Question: Which state is mentioned in the document?
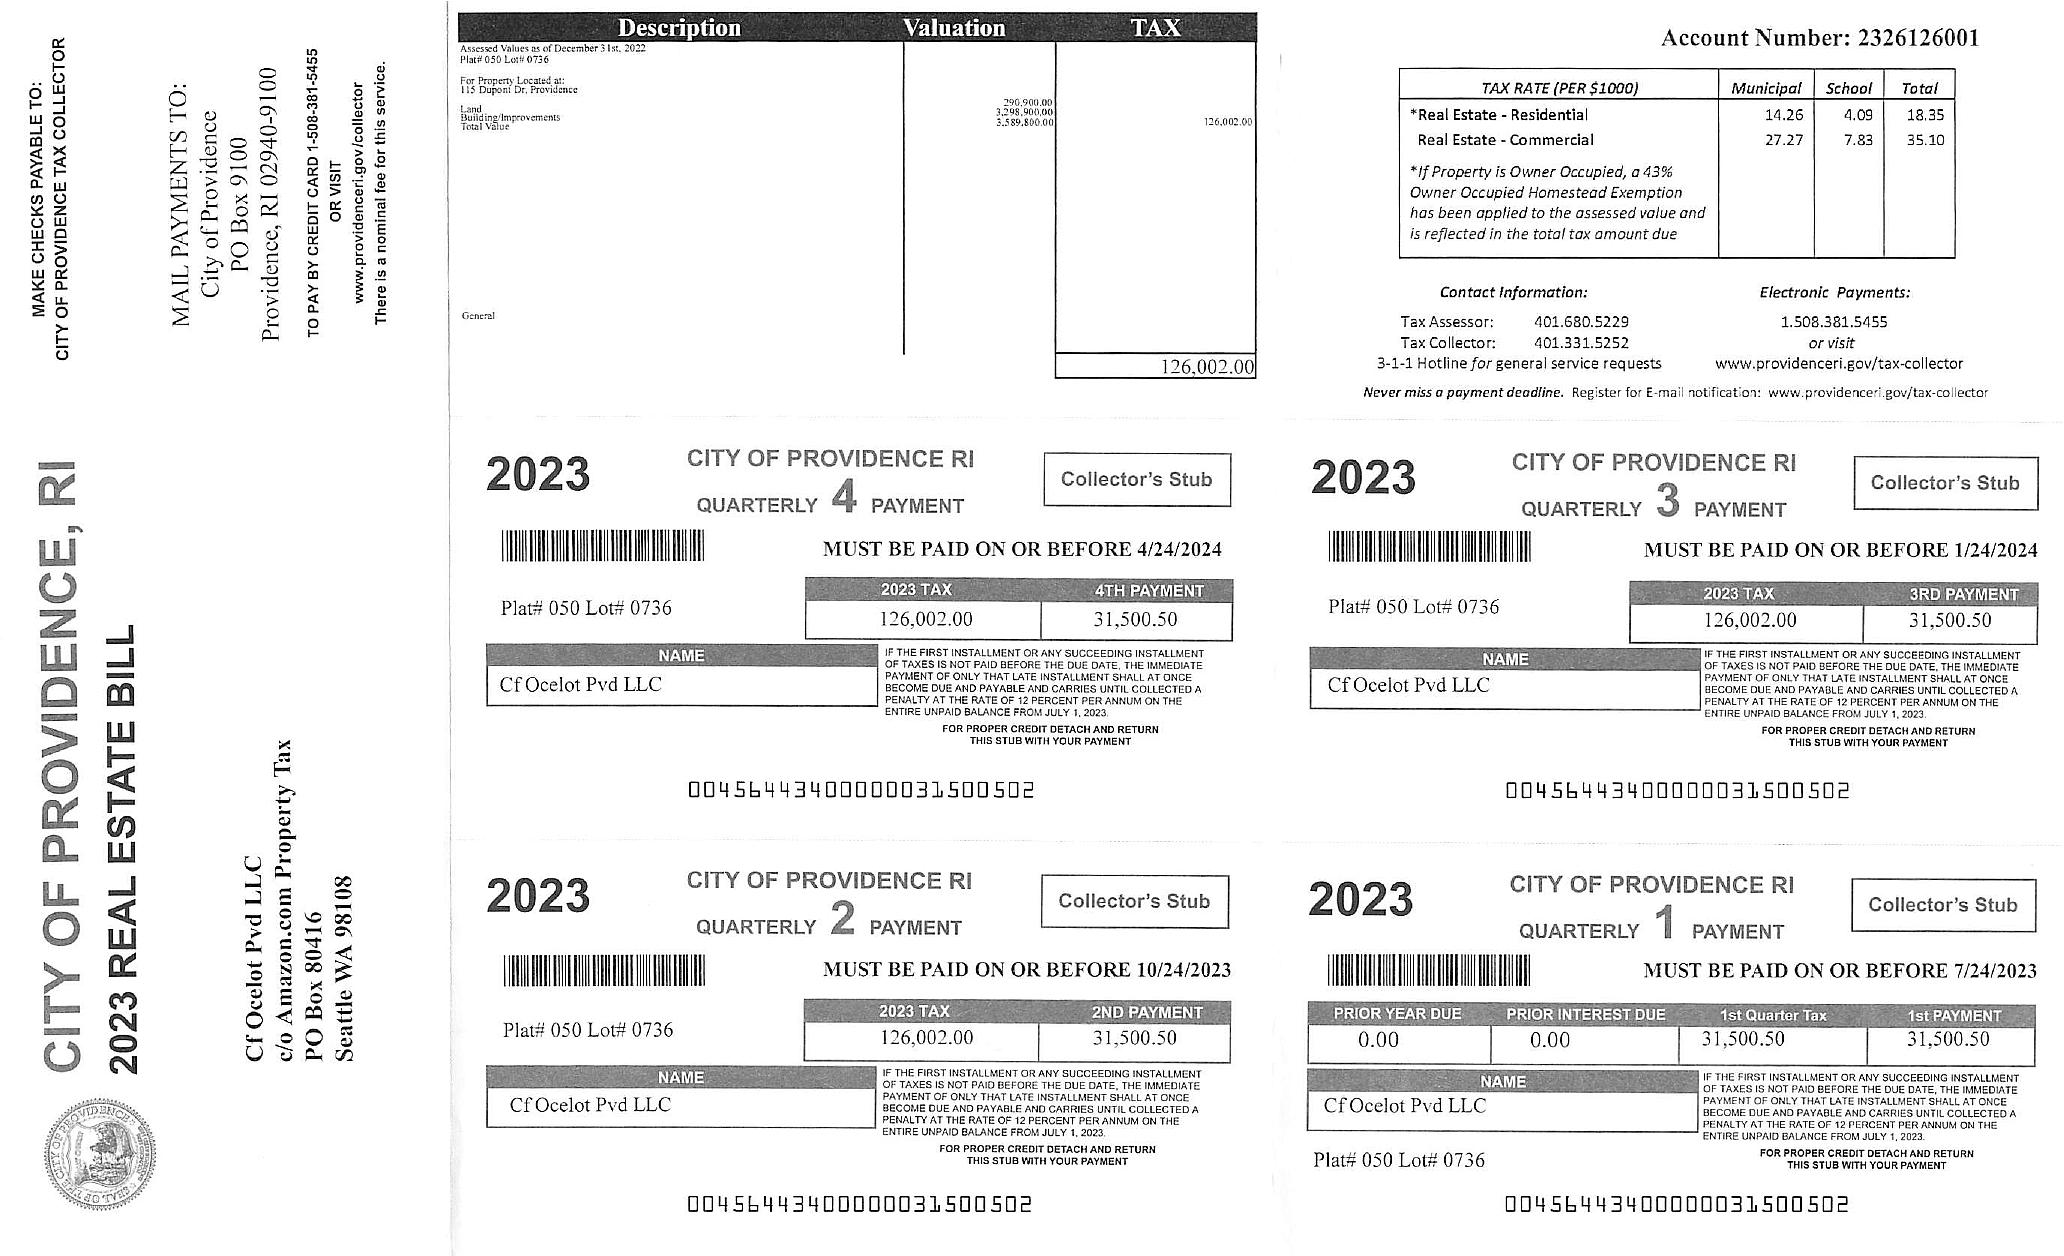
Answer: "RI"